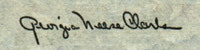
Signature of: georgia neese clark